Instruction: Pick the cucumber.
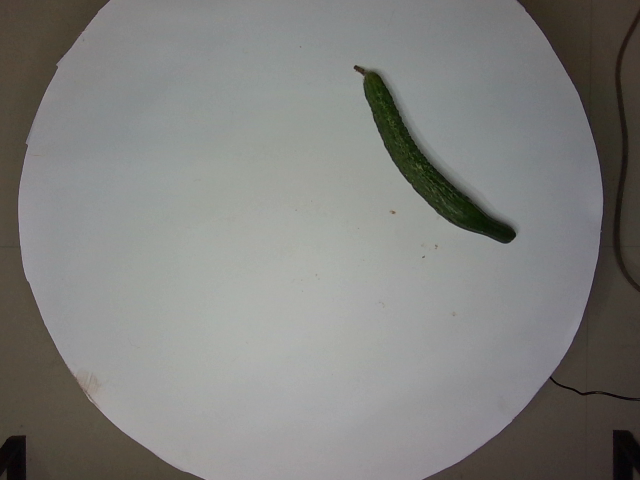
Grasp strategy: vertical